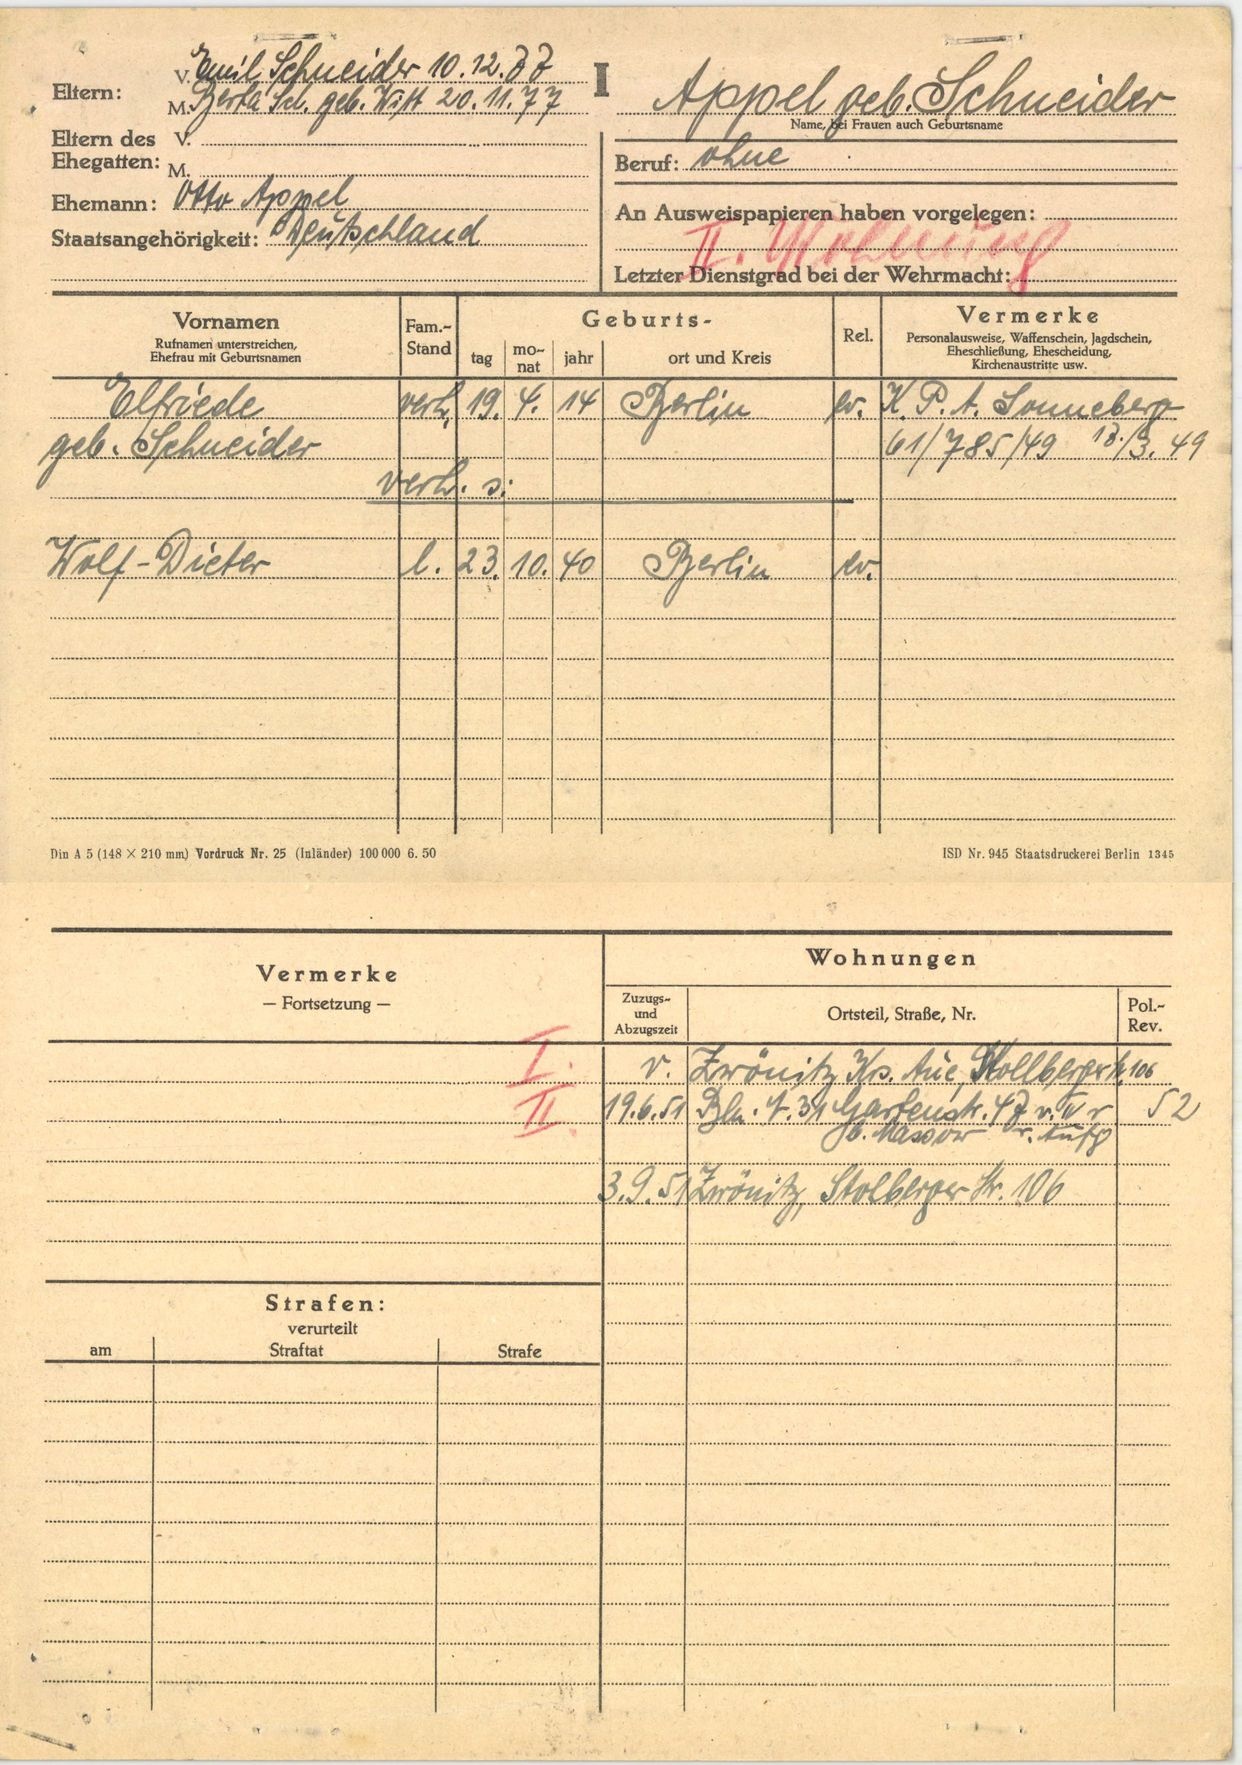
Appel geb. Schneider